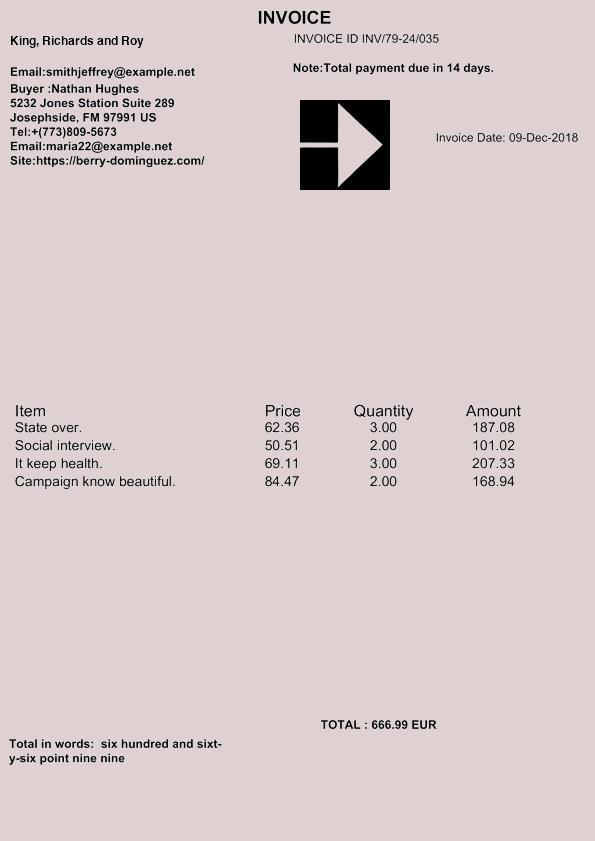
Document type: Invoice